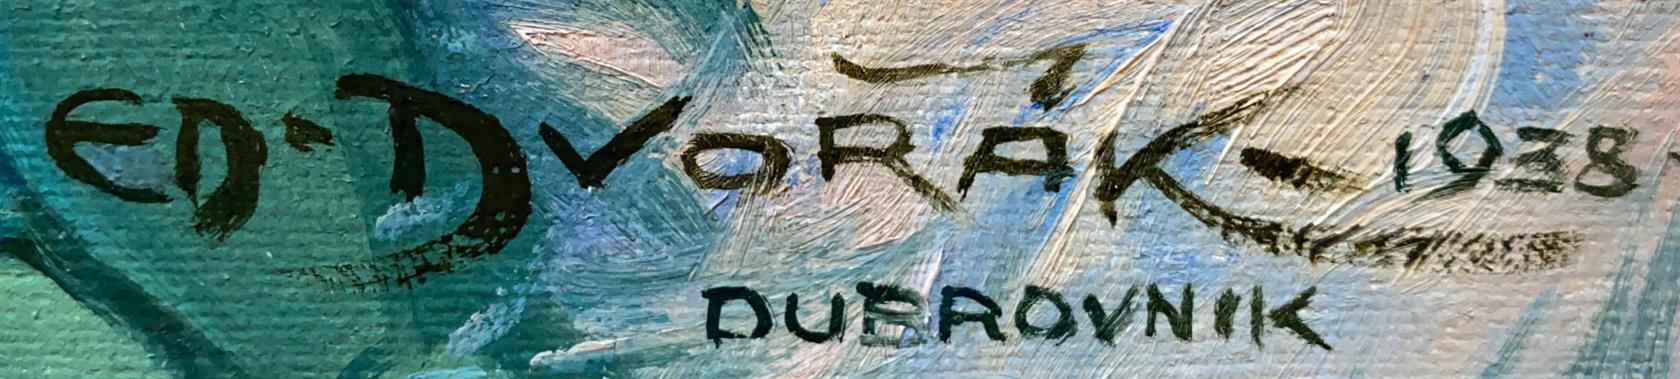
Signature of: jaroslav eduard dvořák